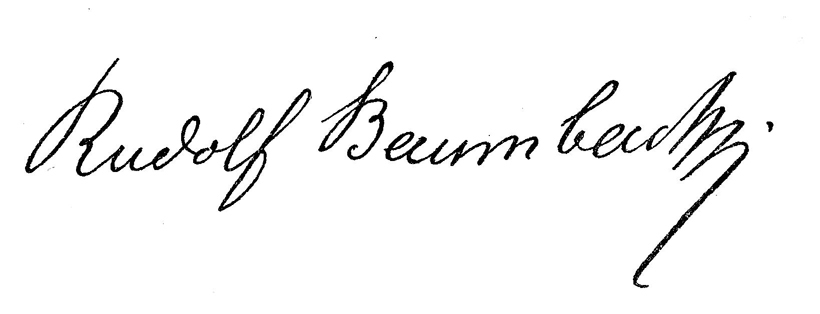
Signature of: rudolf baumbach